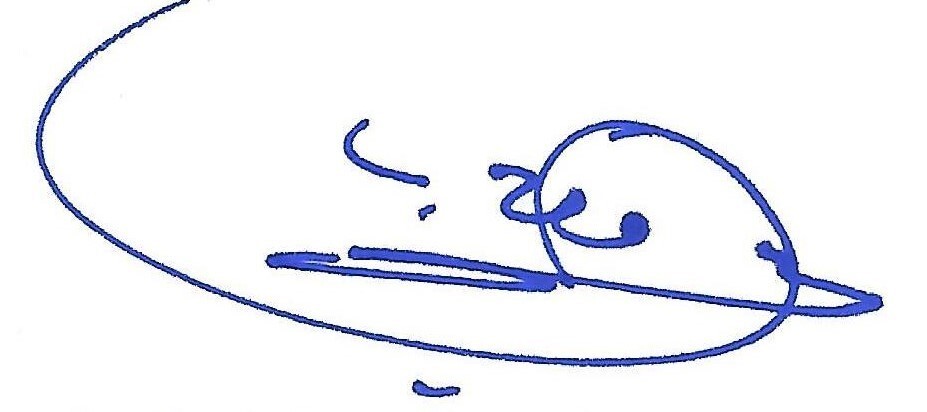
Signature of: walid qassab